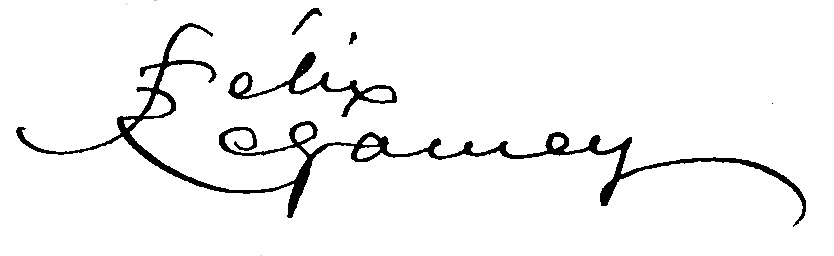
Signature of: félix élie régamey